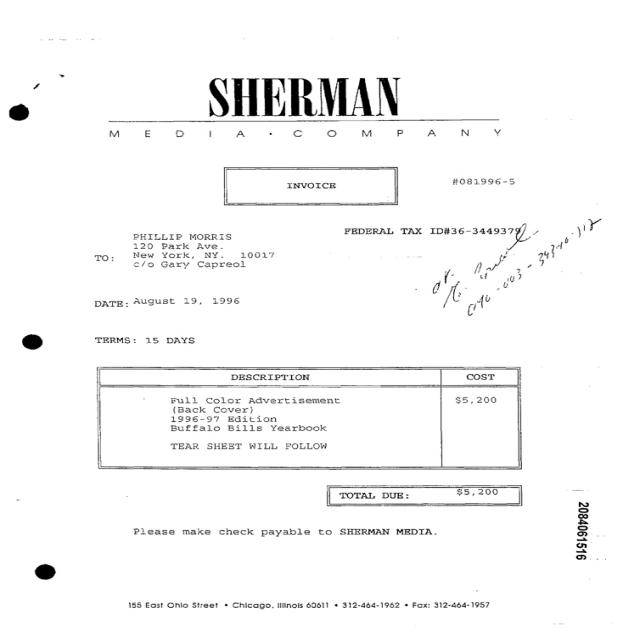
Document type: Invoice